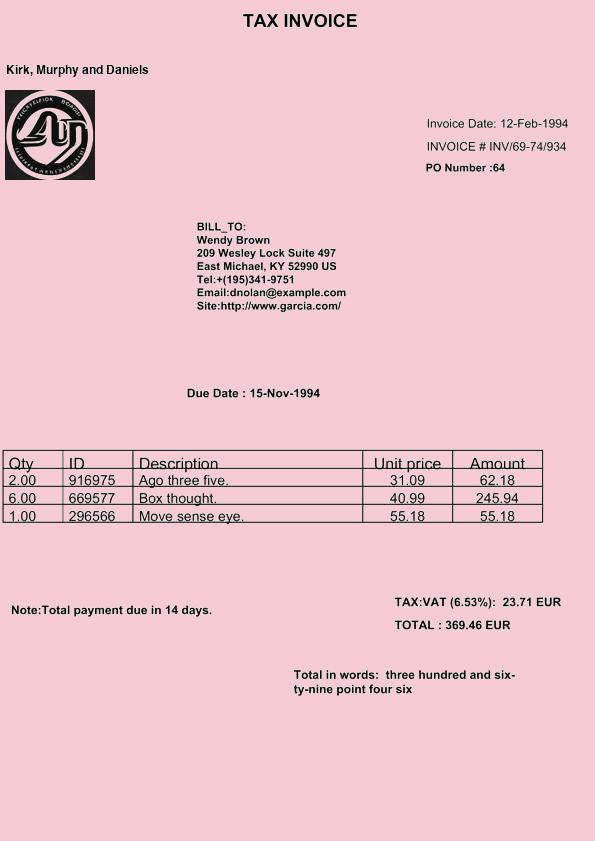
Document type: Invoice